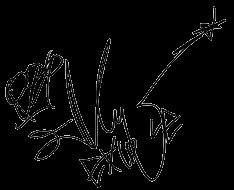
Signature of: le